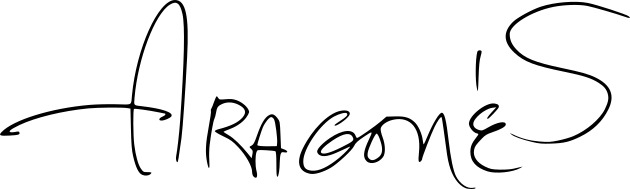
Signature of: sergio aragonés